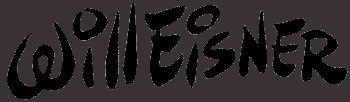
Signature of: will eisner